Question: Which state is mentioned in the document?
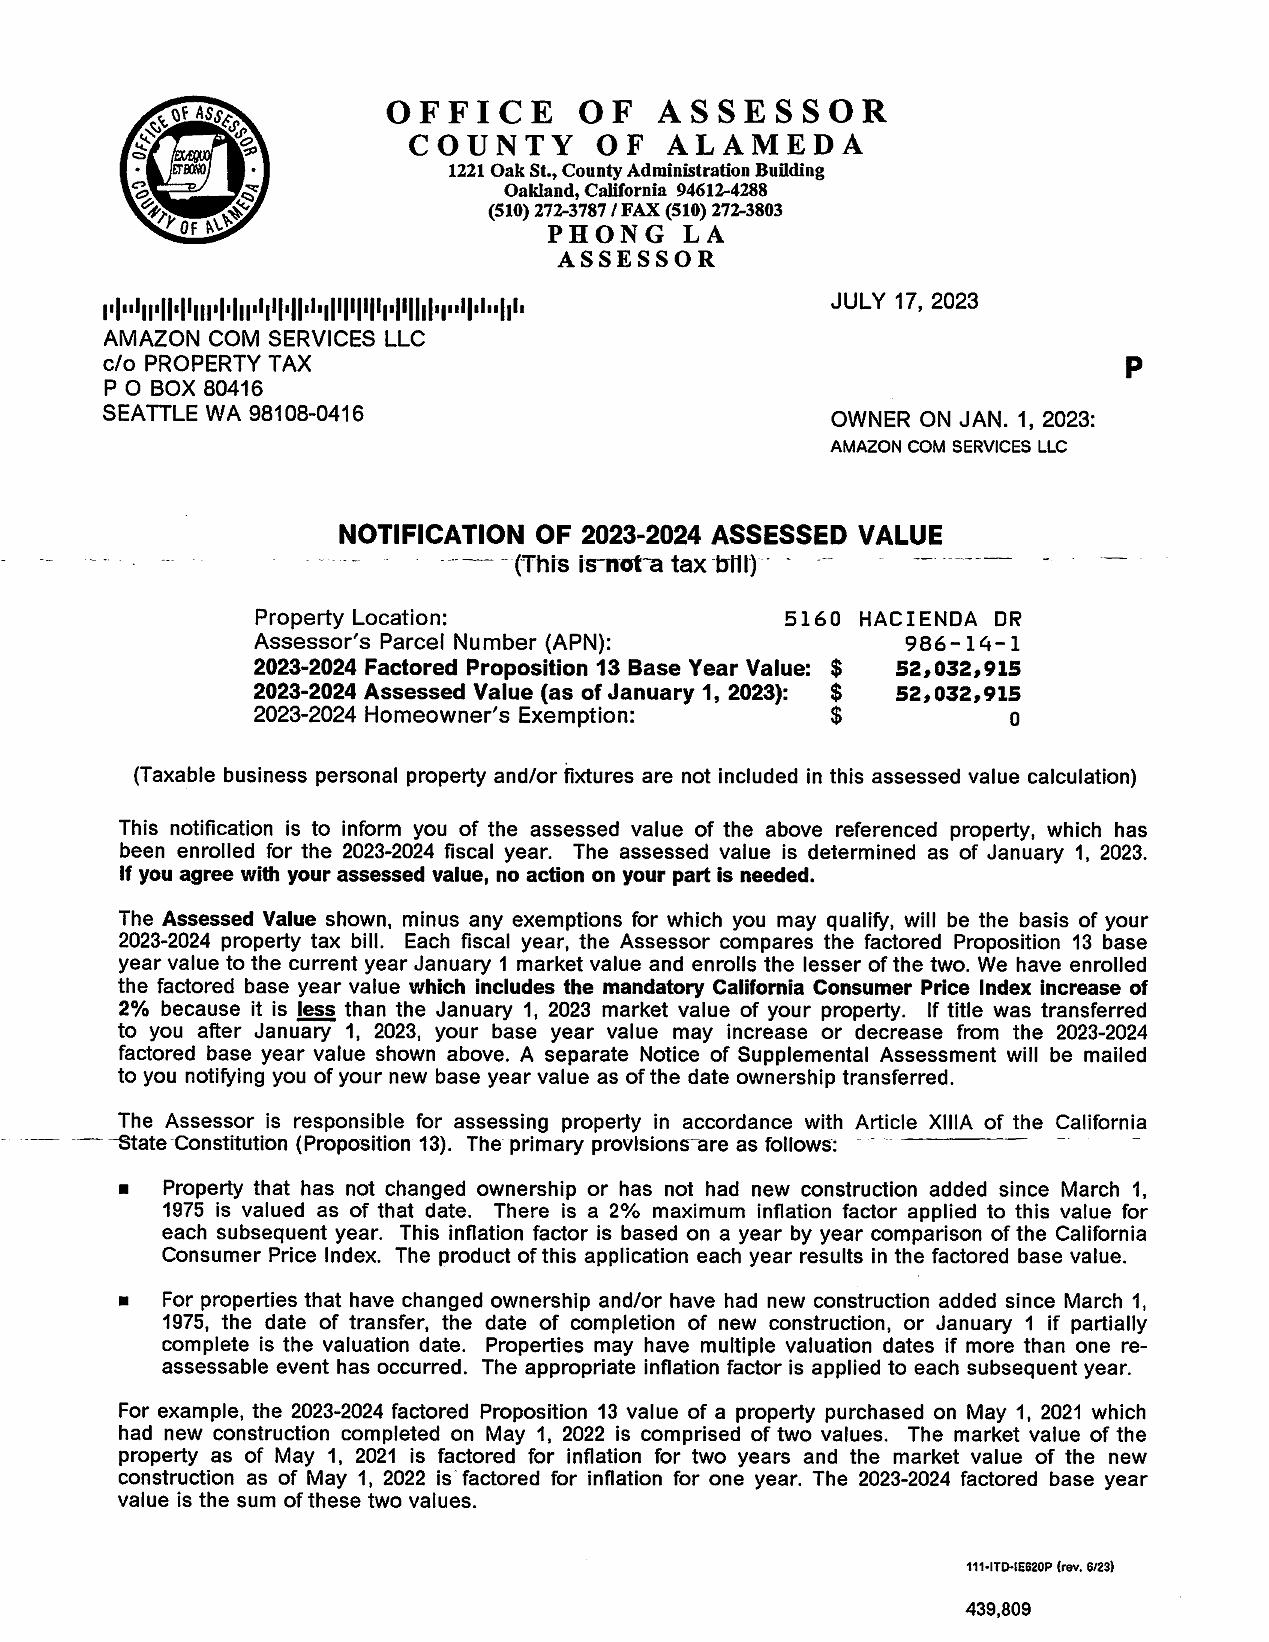
Answer: "California"